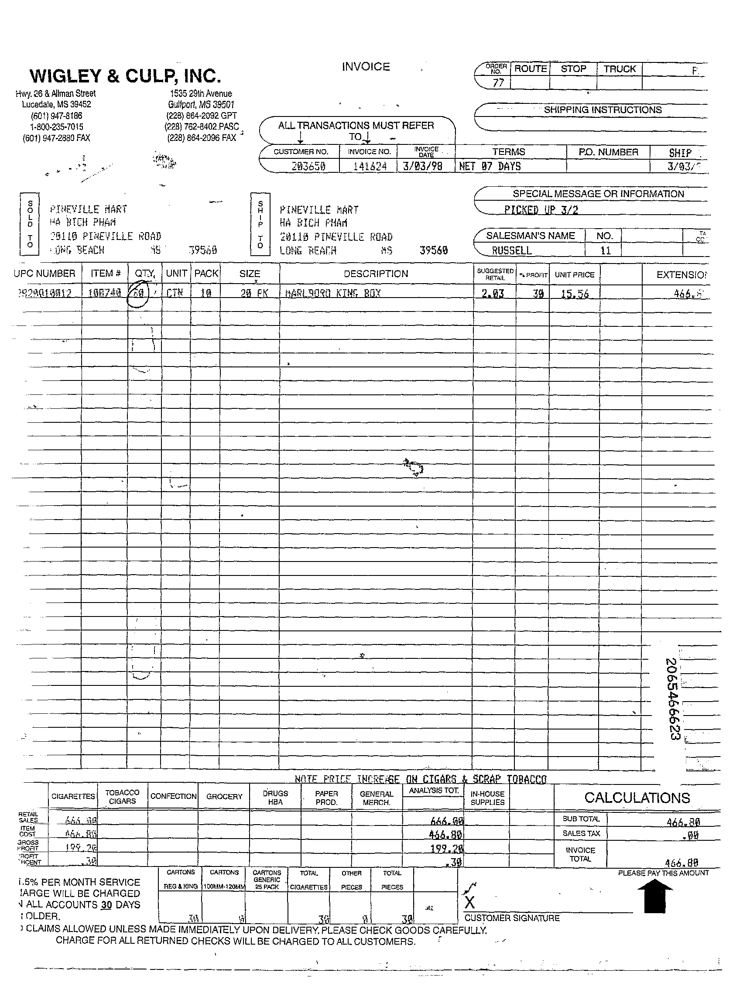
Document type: Invoice